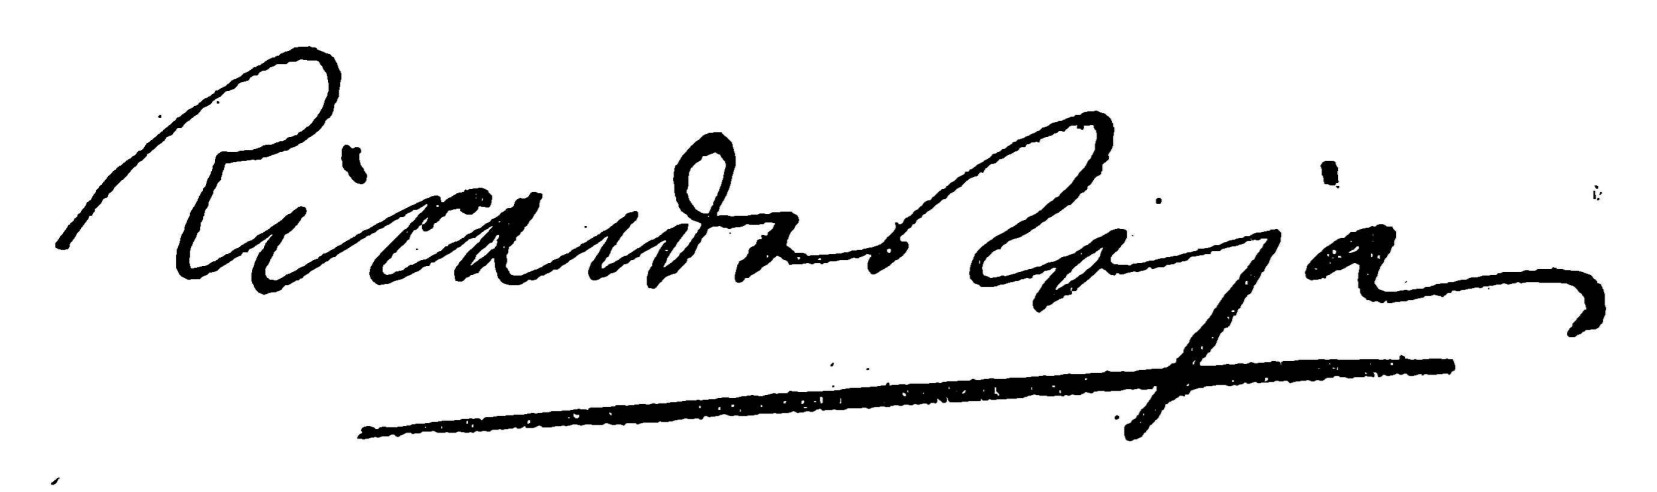
Signature of: ricardo rojas